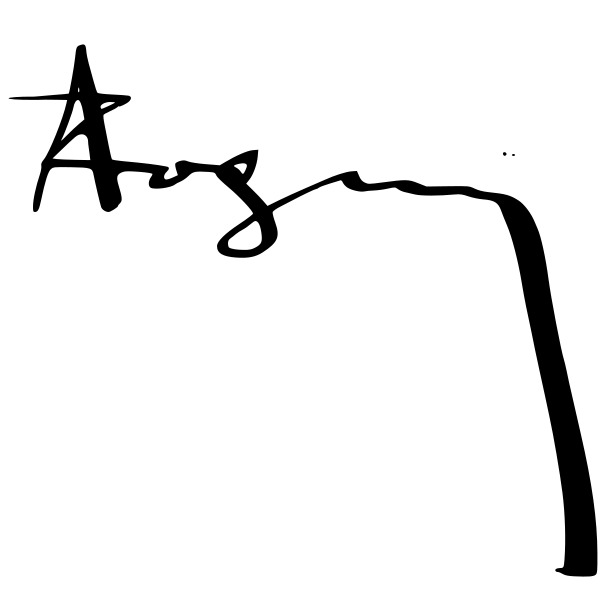
Signature of: zog i of albania